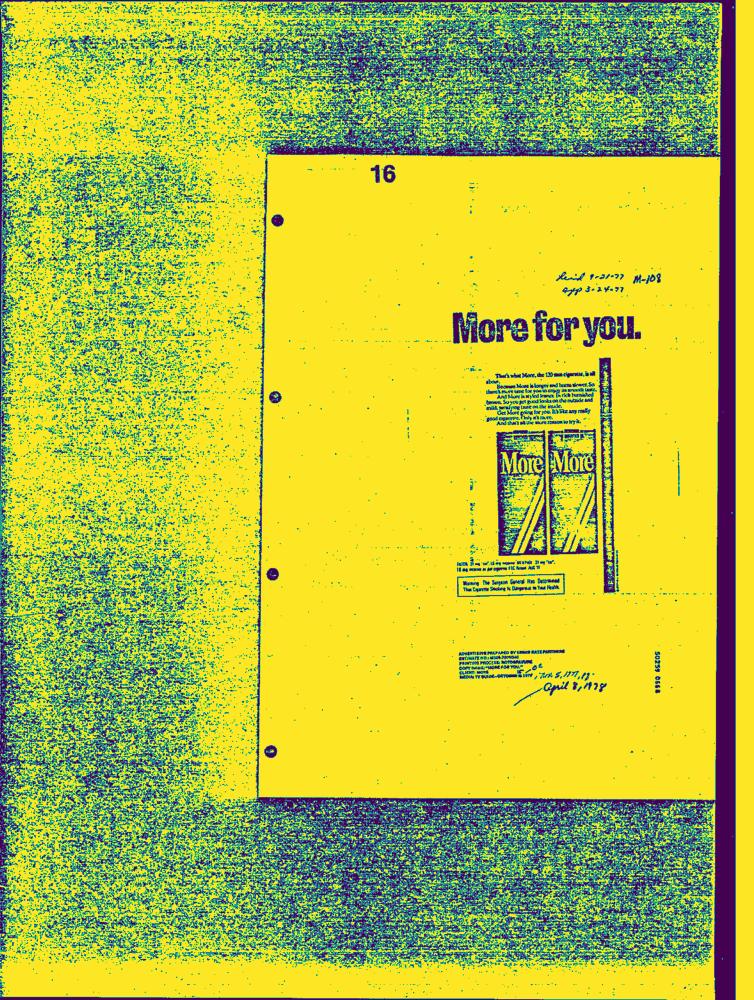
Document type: AD